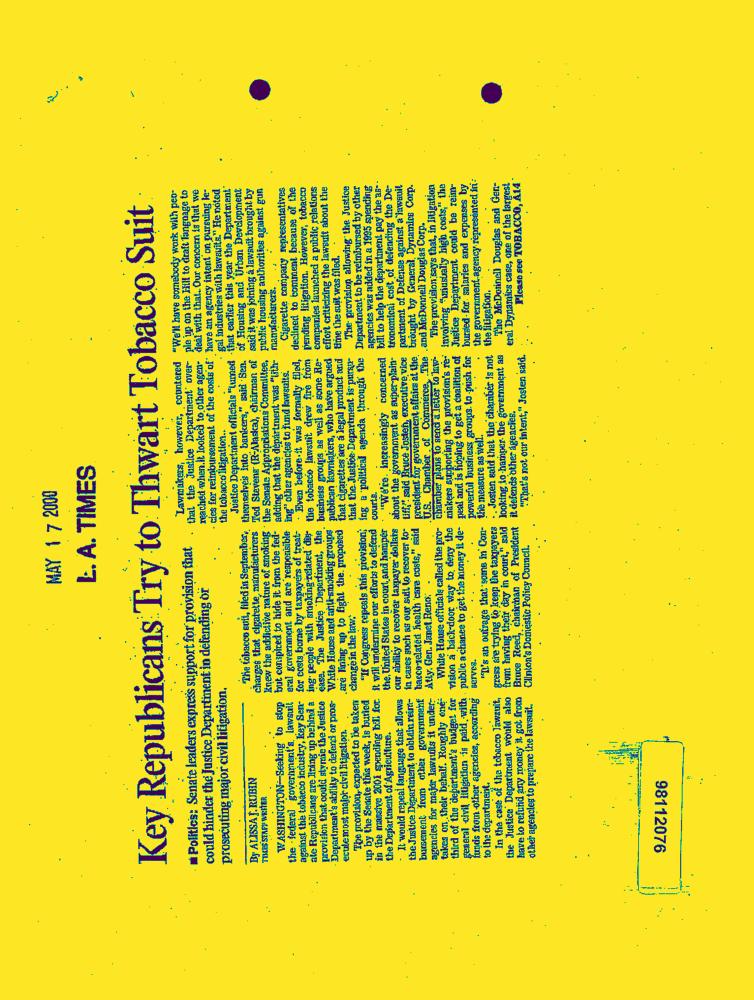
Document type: News-Article